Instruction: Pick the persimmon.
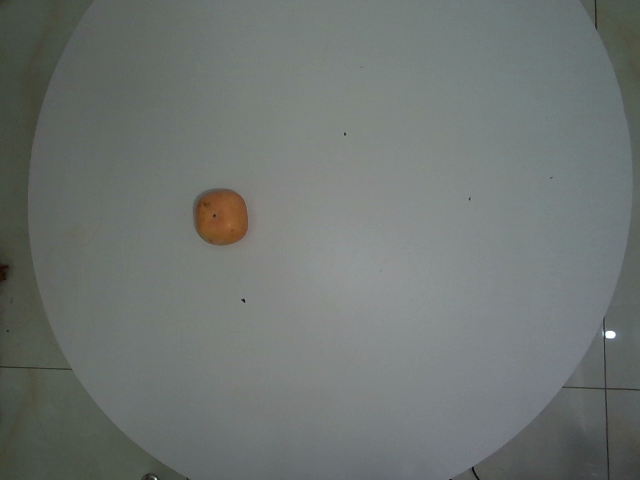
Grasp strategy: vertical